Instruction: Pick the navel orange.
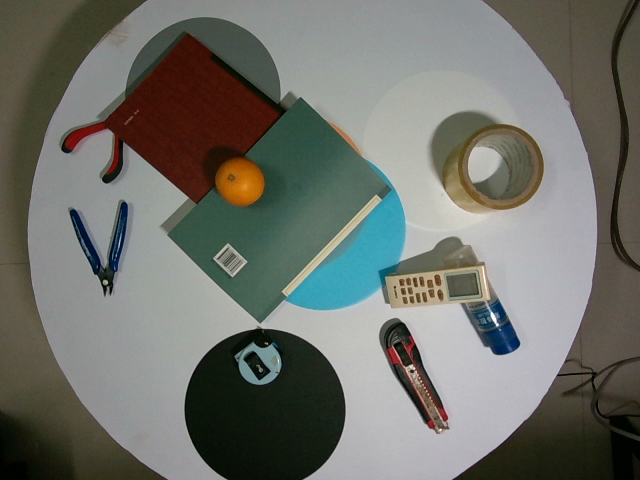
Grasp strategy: vertical